Patient: Male, age 22
A 22-year-old male patient had been occasionally experiencing left chest pain and dyspnea for several years, but the symptoms had resolved spontaneously, and he had no history of medical examination. He presented to his home physician with persistent complaints of respiratory distress and high-grade fever for one month after the onset of left chest pain and dyspnea, and was found to have a pneumohydrothorax on chest radiography (Fig. 1A). For the failure of conservative treatment, he underwent thoracoscopic decortication at a local hospital (Fig. 1B). The apical part of the left upper lung, which could not be peeled off, was resected. A pathological finding of Aspergillus organisms in the pleura (Fig. 1C and D), and a serological positiveness of Aspergillus antibodies led to the diagnosis of spontaneous pneumothorax and Aspergillus empyema. The patient had no history of pulmonary aspergillosis, and no organisms were present in the lung parenchyma in the lung resection specimen. Laboratory and physical findings were negative for the presence of any disease that could cause opportunistic infections, and there was no history of any other noteworthy illness since birth and no family history of immunodeficiency diseases. It was strongly inferred the patient had developed a chronic pneumothorax cavity as a result of repeated pneumothoraces, although there was no history of the other diseases that could form cavitary lesions, such as tuberculosis. Just before the onset of symptoms, his apartment had been closed for an extended period for the summer vacation, and upon his return, he discovered that his place was heavily infested with mold due to the high summer temperatures and humidity. It was presumed that the patient developed the current pneumothorax in this moldy environment, resulting in the dissemination and infection of Aspergillus in the previously existing chronic pneumothorax cavity through the bronchopleural space. The postoperative course after the decortication and the wedge resection was good, and he was discharged home on the eighth postoperative day. However, one month after the operation, re-infection occurred and persistent air leak developed, which prompted admission to our hospital. Chest computed tomography (CT) revealed a large apical pleural space in the left without a fungus ball, and an irregularly thickened pleura in the upper thoracic cavity, suggesting the infection of the pleura and air space (Fig. 2). Pleural fluid culture detected Aspergillus fumigatus, and serum Aspergillus antibodies were again positive. Other findings on CT included a very mildly infiltrated left upper lung parenchyma with intrapulmonary infection at the bottom of the cavity. The patient had no evidence of intrapulmonary infection on imaging or histology at the time of the initial surgery, suggesting that the fungus in the pleural and pneumoperitoneum had spread to the lungs after the previous surgery; hence, the patient was diagnosed with apical pleural aspergillosis because the main body of infection was located in the pleura and airspace.
It was determined that surgical intervention for the infection site in the pleura was necessary for curative treatment. Since the intrapulmonary infection was controlled with antifungal medication, lobectomy with extensive muscle filling was considered an excessive intervention. Because the dead space was confined to the apex of the lung, we decided to perform cavernostomy and minimal dead space filling as the first-line procedure.
A 12-cm anterolateral incision was made in the third intercostal space, and cavernostomy was performed on the Aspergillus cavity, providing a clear view from apex to bottom (Fig. 3). The thickened parietal pleura, forming the cavity wall, was deemed unresectable, while the thickened lung parenchyma at the cavity bottom maintained compliance. To control infection, the pyothorax cavity was scraped with a sharp curette to remove Aspergillus fragments, and the alveolar fistula was closed by suturing the pleura as a pledget. The cavity volume was estimated at 90 mL. The extraperiosteal air-plombage method (Kinchu method) was used to minimize cavity volume. Intercostal muscle and partial serratus anterior muscle transposition flaps, attached to the second and fourth ribs, were guided into the cavity. Two thoracic drains were placed in the cavity, one outside the pleural tent, and the wound was closed.
Postoperatively, the thoracic drain was maintained for three weeks while the patient underwent intravenous voriconazole (VRCZ) therapy (4 mg/kg every 12 hours for 4 weeks), which was eventually transitioned to oral VRCZ (400 mg/day) for approximately a year. One year after the surgery, microbiological results remained negative for the organism. The patient had good lung reexpansion, with full extension into the bony thorax (Fig. 4). With regard to scapular dysfunction, the patient developed slight limitation in movement when raising the left upper limb straight toward the head and putting it on the ear, but there has been no other movement disorder of the upper limb or scapula, and no difficulty in daily life. There is no thoracic deformity or disfigurement.
Keywords: aspergillus empyema, cavernostomy, decortication, minimally invasive surgery, pleural aspergillosis, spontaneous pneumothorax
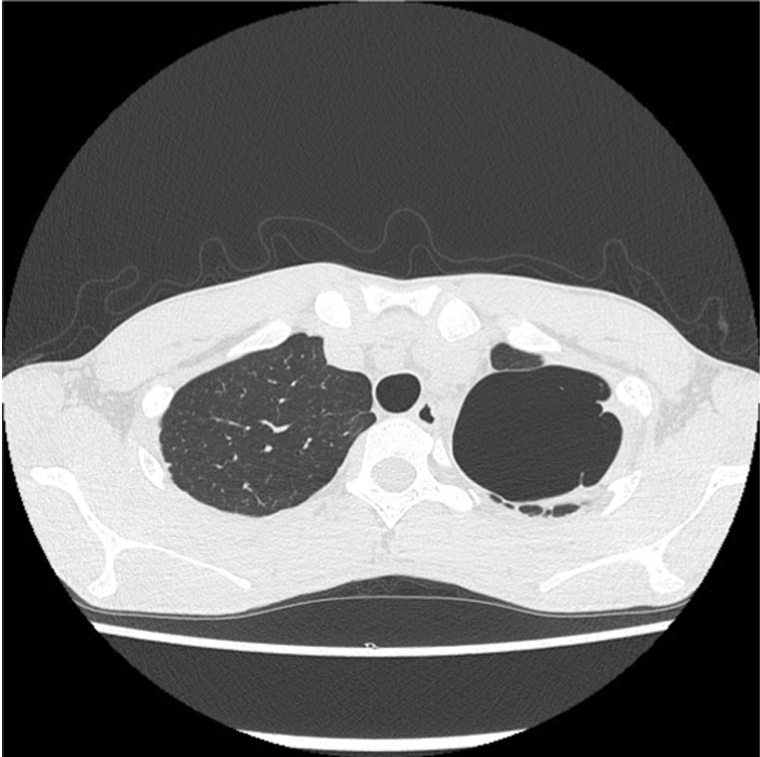
Image caption: One month after the decortication, re-infection with Aspergillus occurred and persistent air leak developed. Chest computed tomography revealed parietal pleural thickening in the apical thoracic cavity.